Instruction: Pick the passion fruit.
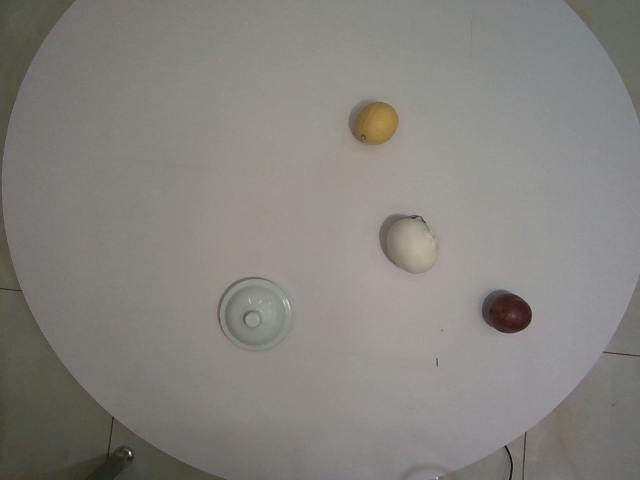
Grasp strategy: vertical